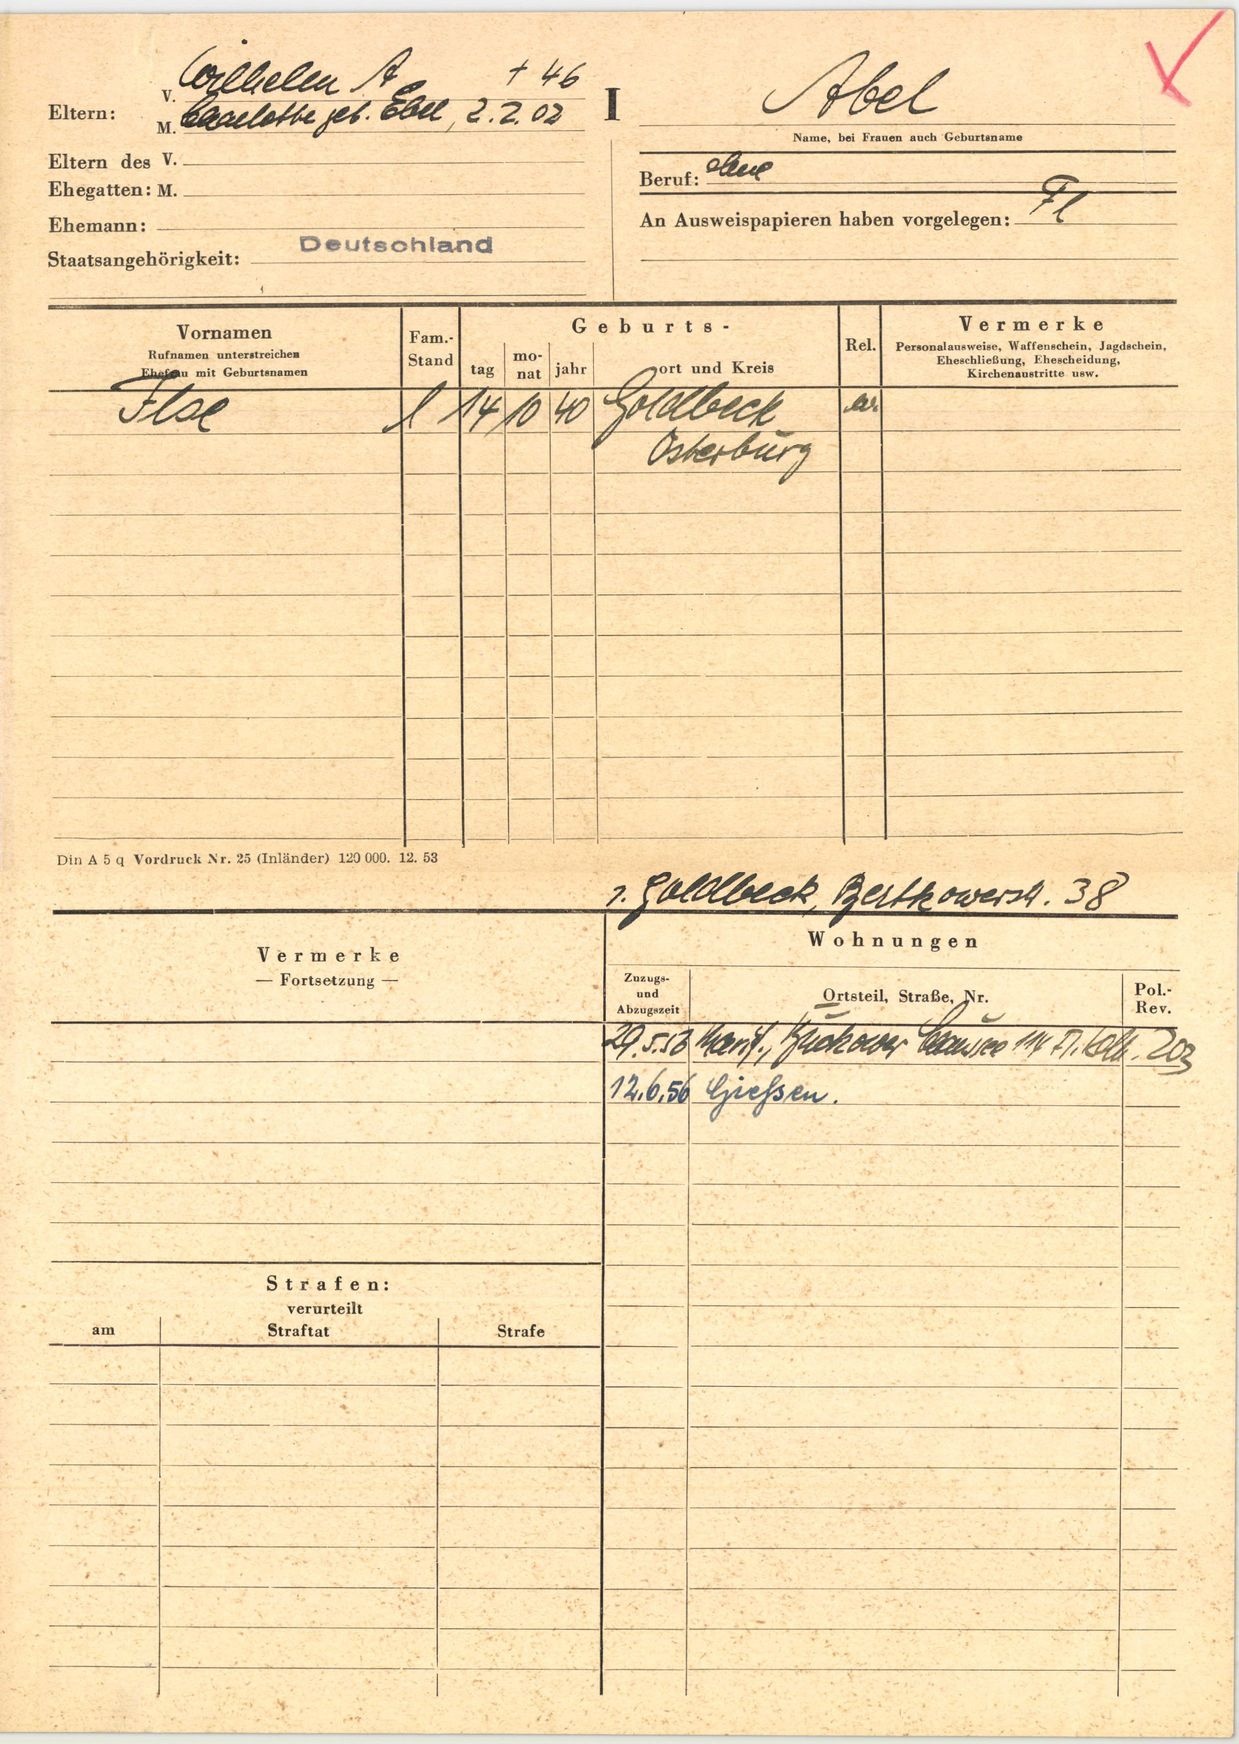
Abel